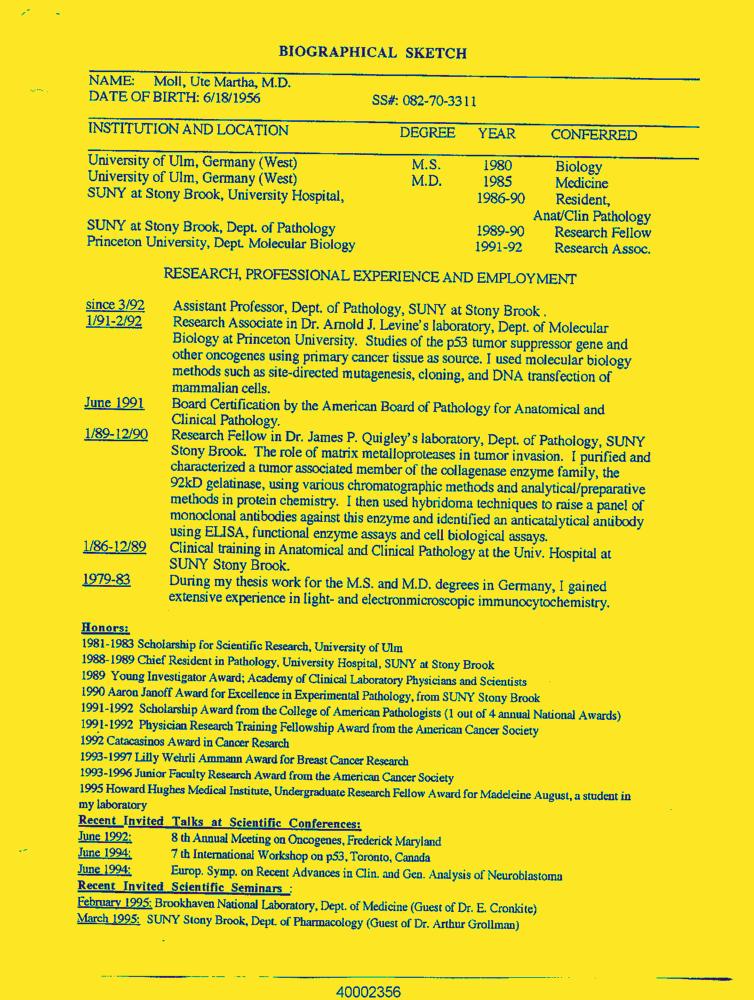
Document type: Resume-Doc